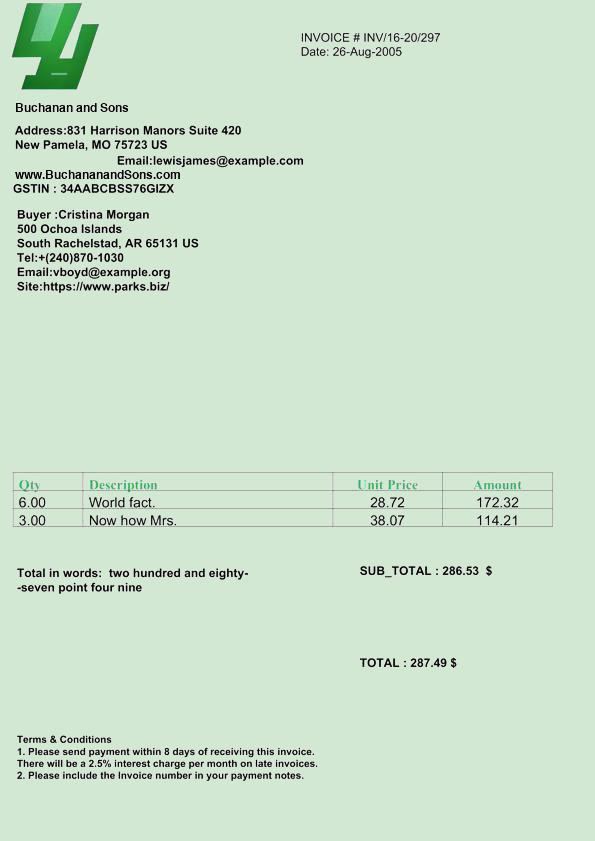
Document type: Invoice